Patient: Male, age 29
A 29-year-old previously healthy immigrant male patient from Kazakhstan was admitted to hospital with new-onset severe hemoptysis, macroscopic hematuria and extensive cutaneous petechiae on lower extremities. He appeared ill and poorly nourished. The patient was oriented and well cooperated, and there was no previous history of hematologic or liver or another disease and recent medication. He presented with unexplained weight loss of 2 months duration along with intermittent fever, night sweats and cough. The physical examination revealed a blood pressure of 100/70 mm/Hg, pulse 100/min, a temperature 37.2 C, extensive cutaneous petechiae on lower extremities, hemorrhagic bulla on tongue and on mucosa of oral cavity, and amphoric souffle on apex of right chest. No organomegaly or lymphadenomegaly or evidence of another disease such as chronic liver disease was detectable. The initial complete blood count revealed a white blood cell 25.1 x 109/l (58% neutrophils, 29% bants, 9% lymphocytes and 4% monocytes), hemoglobin 11.2 gr/dl, hematocrit 36%, MCV 84 fl, reticulocytes 1% and platelet count 7.6 x 109/l. Erythrocyte sedimentation rate was 110 mm/h. A peripheral smear was remarkable for a paucity of platelets. Coagulation profile [prothrombin time (PT), activated-partial thromboplastin time (aPTT), fibrin degradation products (FDP)] were normal. A bone marrow aspiration demonstrated hypercellularity of all cell lines with normal maturation of myeloid and erythroid precursors. Megakaryocytes were increased in number with normal morphology. On bone marrow aspiration hemophagocytosis was not observed. A chest X-ray (Figure 1) and computed tomography (CT) (Figure 2) demonstrated bilateral patchy infiltrates and walled cavities on left and right upper lobes. Acid-fast bacilli were strongly positive in sputum (Figure 3). Bone marrow aspirate and urine for acid-fast bacilli were negative. Sputum culture yielded mycobacterium tuberculosis complex. The following laboratory studies were normal or negative: biochemical tests (glucose, urea, creatinine, uric acid, sodium, potassium, calcium, chloride, phosphorus, aspartate aminotransferase, alanine aminotransferase, alkaline phosphatase, lactate dehydrogenase, bilirubin, total protein and albumin), rheumatoid factor, anti-nuclear antibody, anti-platelet specific antibodies, Coomb's tests, HIV, hepatitis B and C virus, blood culture, bone marrow aspirate culture and abdominopelvic CT. No granuloma or hemophagocytosis was detected on bone marrow biopsy. The patient was started on rifampin 10 mg/kg/d, isoniazid 5 mg/kg/d, ethambutol 25 mg/kg/d, pyrazinamide 40 mg/kg/d, pyridoxine 75 mg/d and intravenous immune globulin (IVIg) 1 g/kg/d given for 2 days. On day 2 of hospitalization and treatment of anti-tuberculous therapy prednisolone 1 mg/kg/d was added. On day 8, platelet counts started to increase and on day 12 of the treatment it reached to 187 x 109/l level. Patient improved on day 10 and he did not have any complaints on day 14; at time of discharge. He received a total of 6 red blood cell (RBC) units throughout hospitalization. During his hospitalization findings of hemolysis or gastrointestinal bleeding and massive bleeding in another site except hematuria and hemoptysis were not established. A complete blood count at discharge demonstrated a WBC 17 x 109/l, Hb 9.6 g/dl, and platelet count 310 x 109/l (Table 1). Corticosteroids were discontinued on day 14 of therapy and the patient was discharged and recurrent thrombocytopenia was not established after withdrawal of corticosteroid therapy. Ninety days after discharge, the patient was well with a platelet count of 300 x 109/l (Table 1) and he had no side effect thought to be secondary to anti-tuberculous drugs.
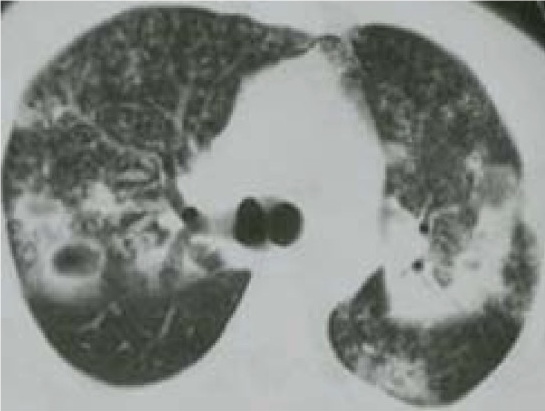
Image caption: CT showing cavitary lesions in both lungs.